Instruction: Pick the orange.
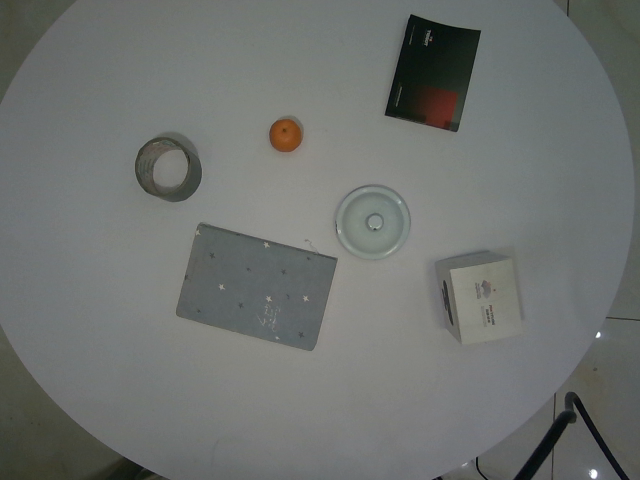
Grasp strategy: vertical